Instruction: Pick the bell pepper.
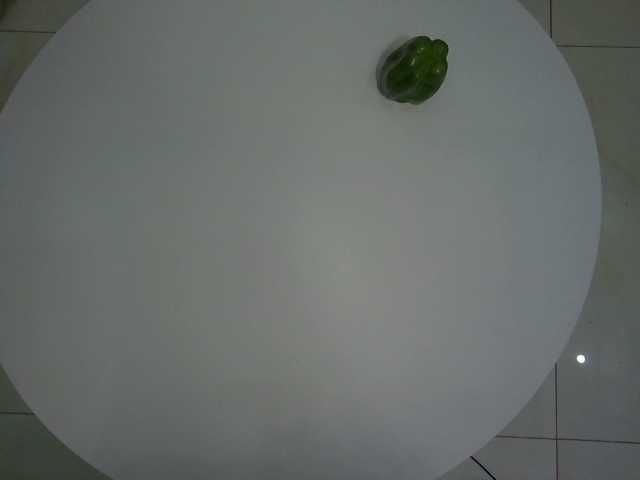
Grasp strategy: vertical